Question: What might the diagnosis be?
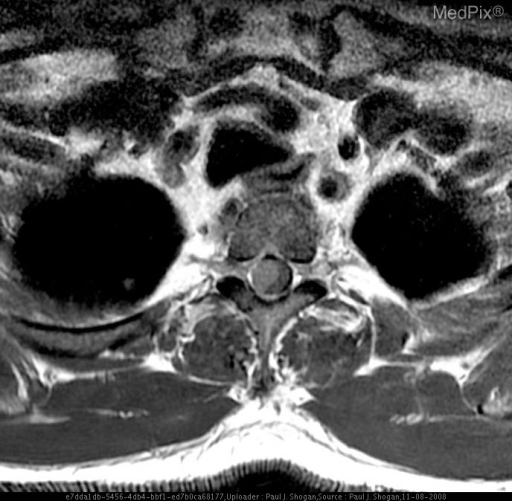
Answer: The possible diagnosis includes Intradural Extramedullary Neoplasms:

Schwannoma
Neurofibroma
Ganglioneuroma
Meningioma
Epidermoid
Dermoid
Metastasis.